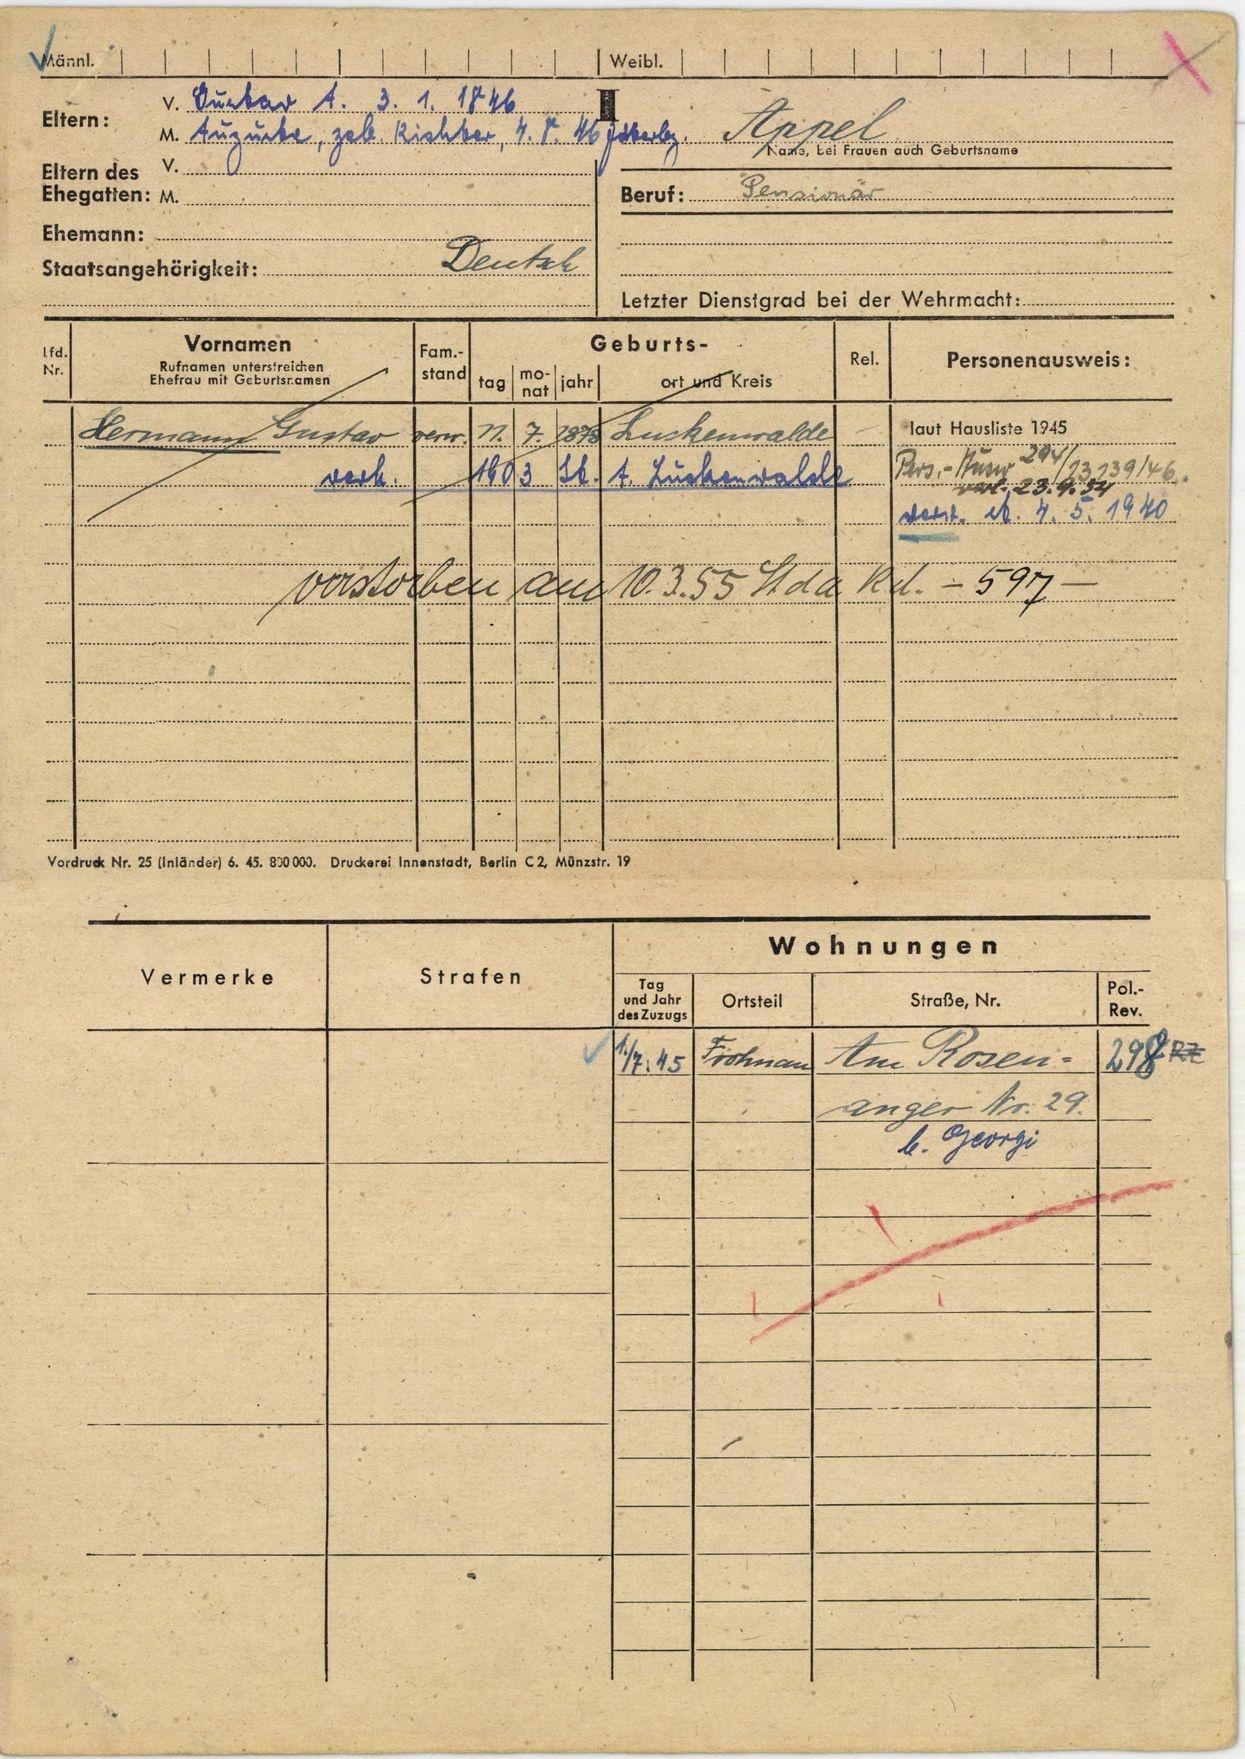
Appel